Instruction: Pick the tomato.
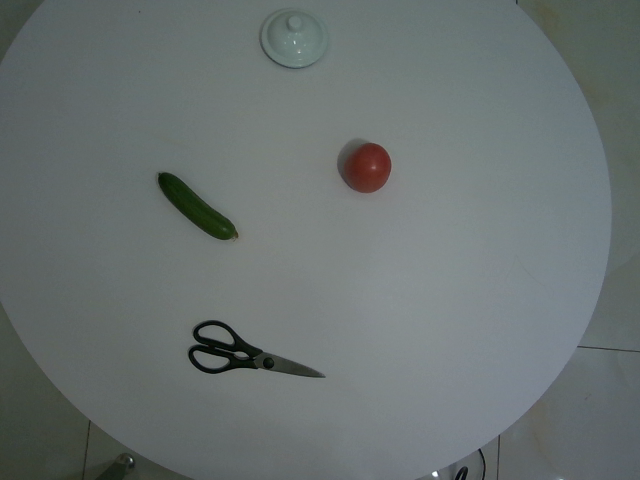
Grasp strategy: vertical